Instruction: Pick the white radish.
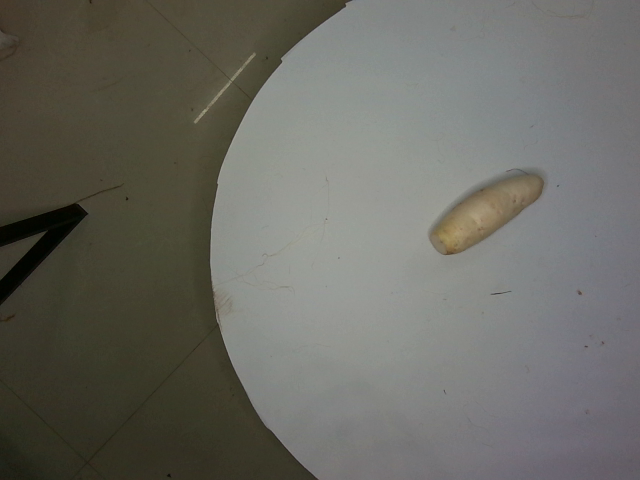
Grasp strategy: vertical